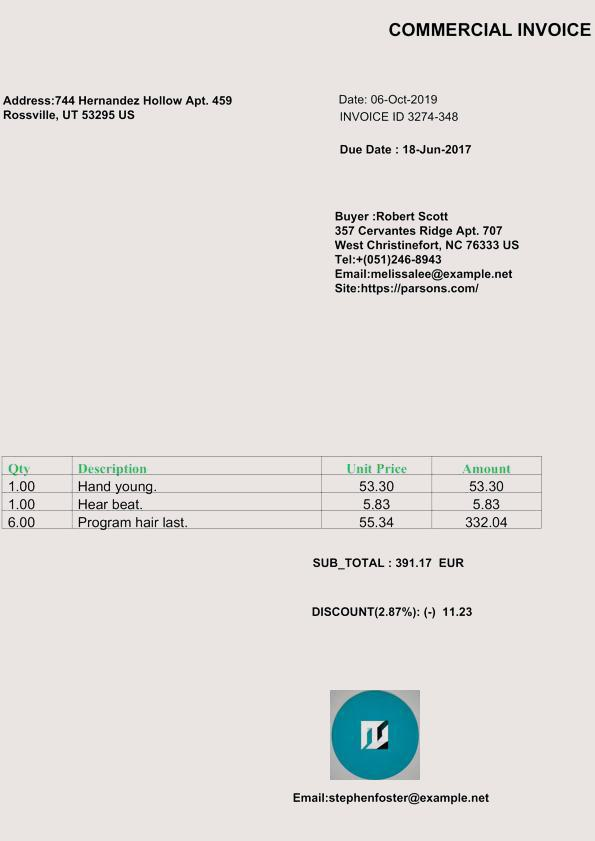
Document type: Invoice